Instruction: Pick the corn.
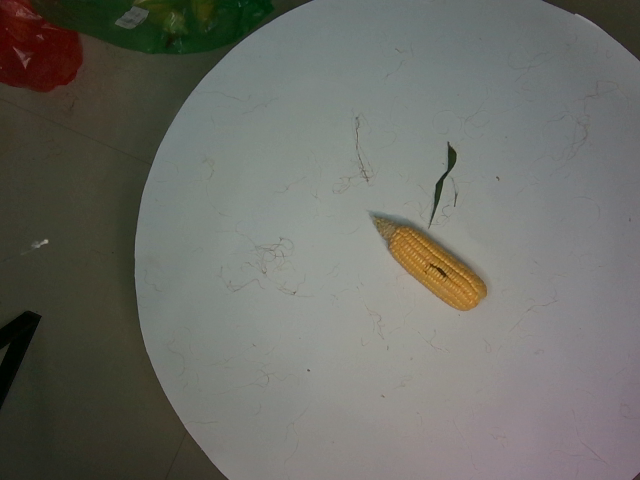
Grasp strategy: vertical